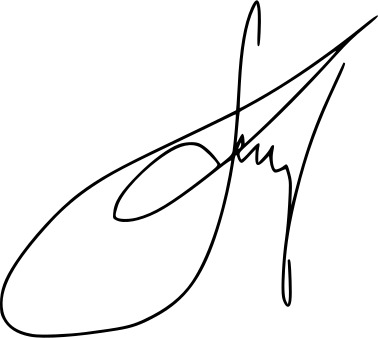
Signature of: katarzyna czochara